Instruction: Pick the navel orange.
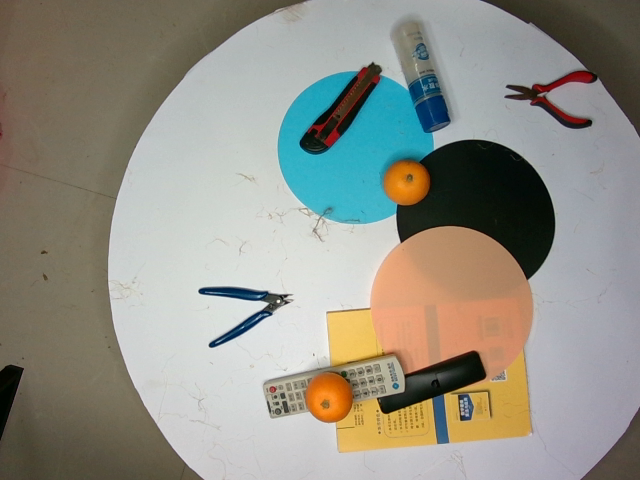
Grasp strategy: vertical